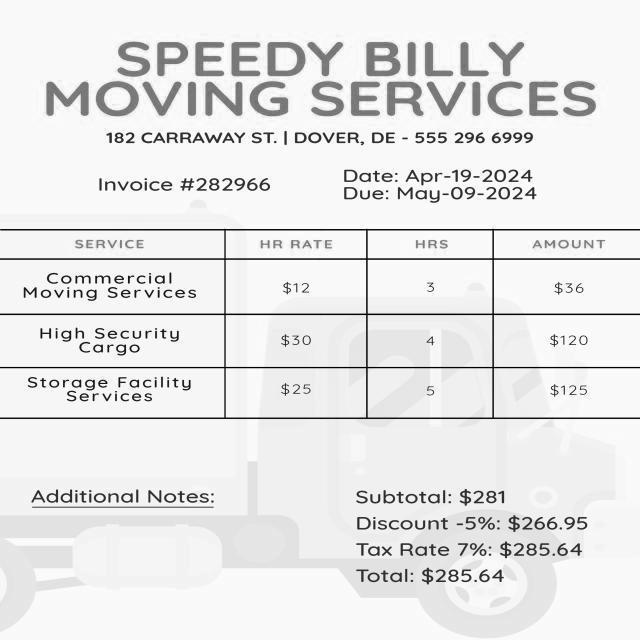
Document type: Invoice